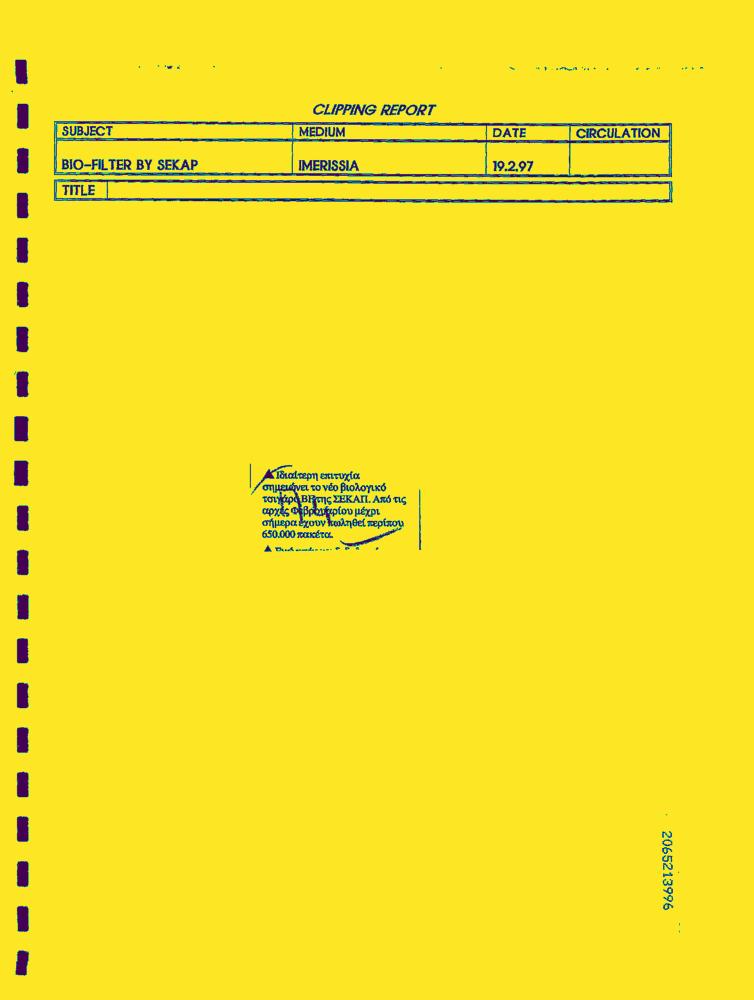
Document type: News-Article